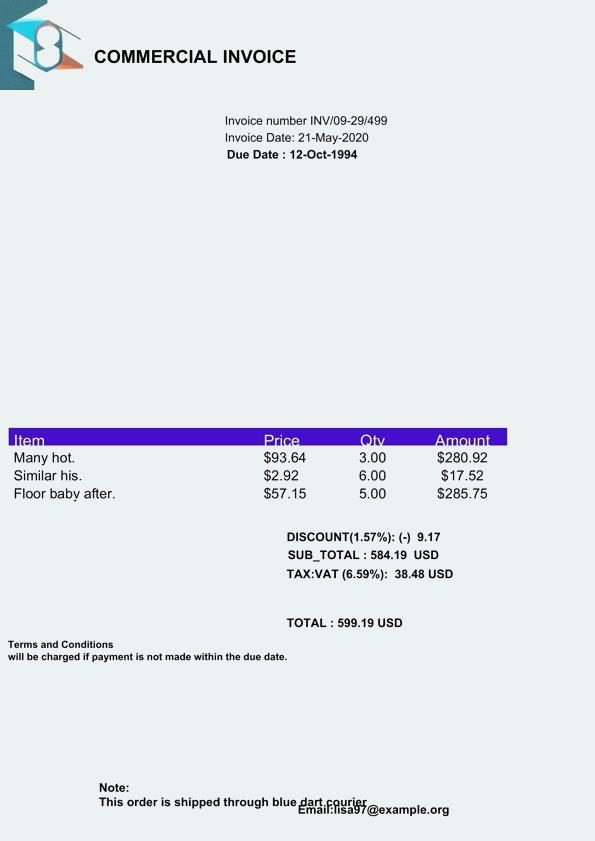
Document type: Invoice